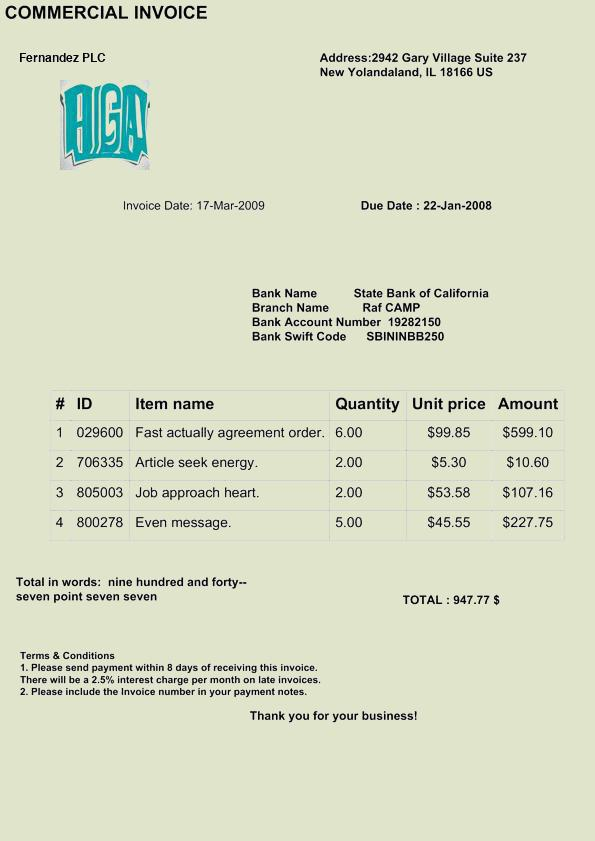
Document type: Invoice